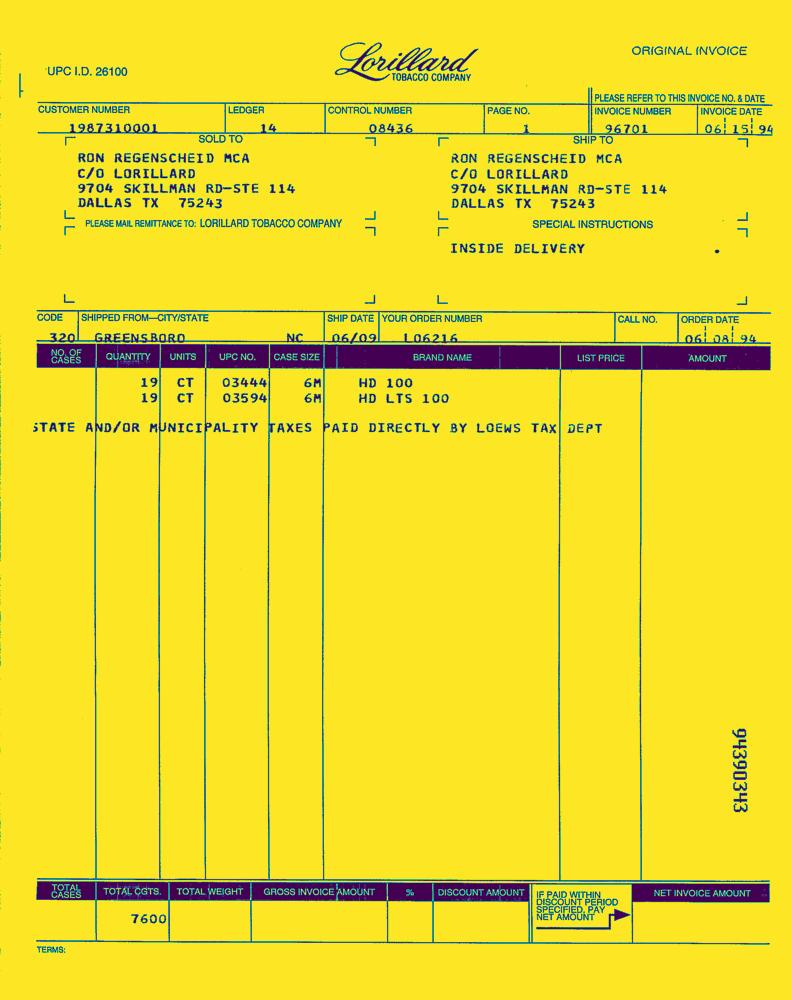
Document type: Invoice-Doc